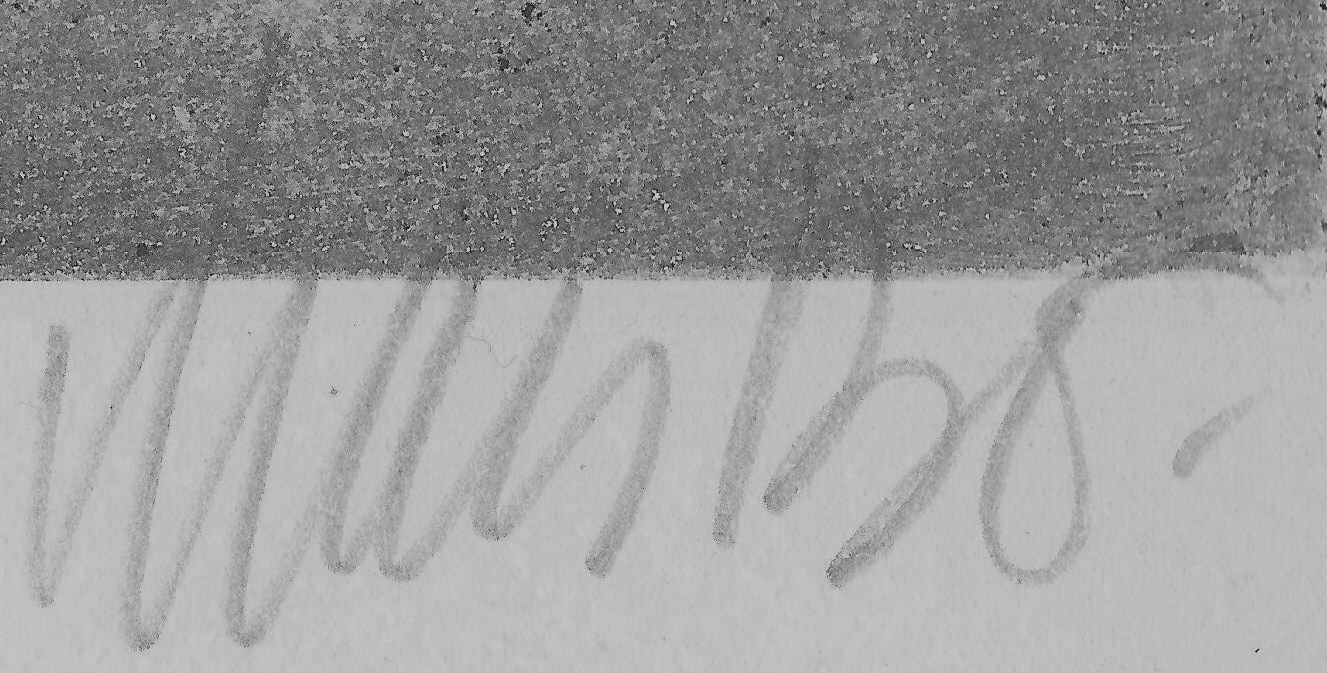
Signature of: lars bo